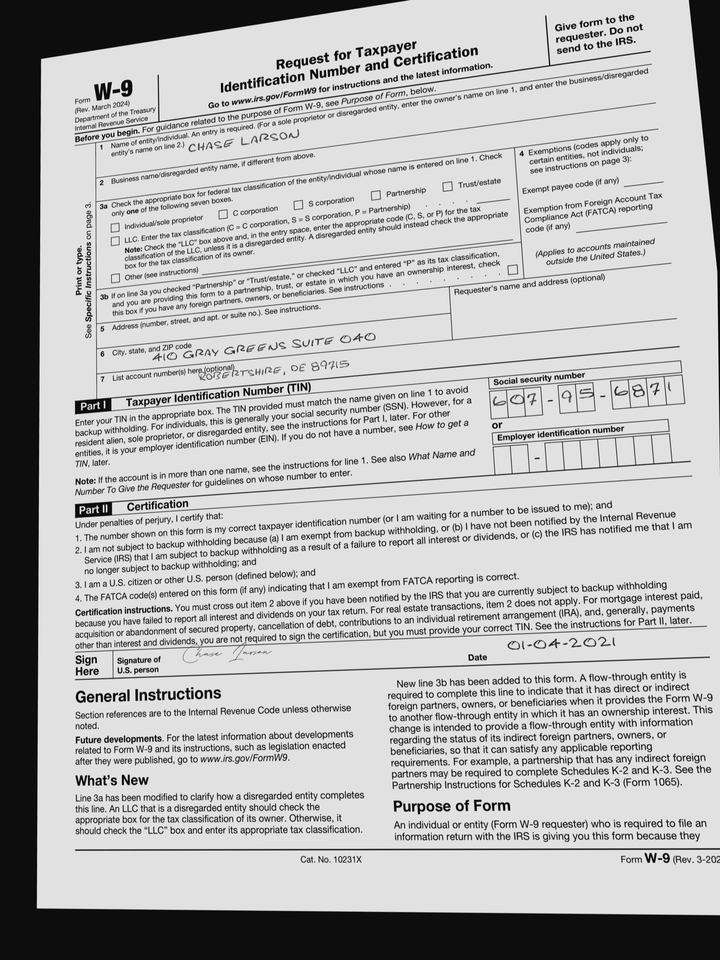
adr1: 410 Gray Greens Suite 040
adr2: Robertshire, DE 89715
cbx: no
ssn: 607956871
enm: Chase Larson
sdt: 01-04-2021